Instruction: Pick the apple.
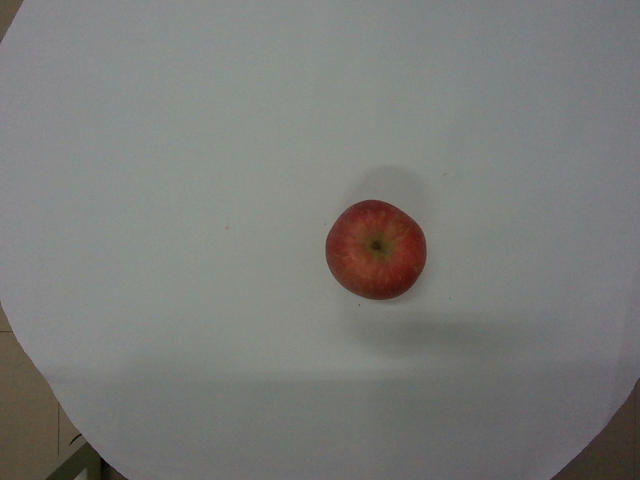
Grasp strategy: vertical